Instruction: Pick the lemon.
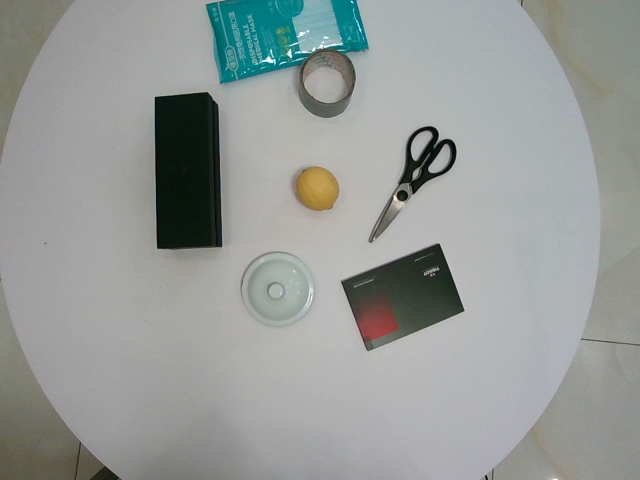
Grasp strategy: vertical